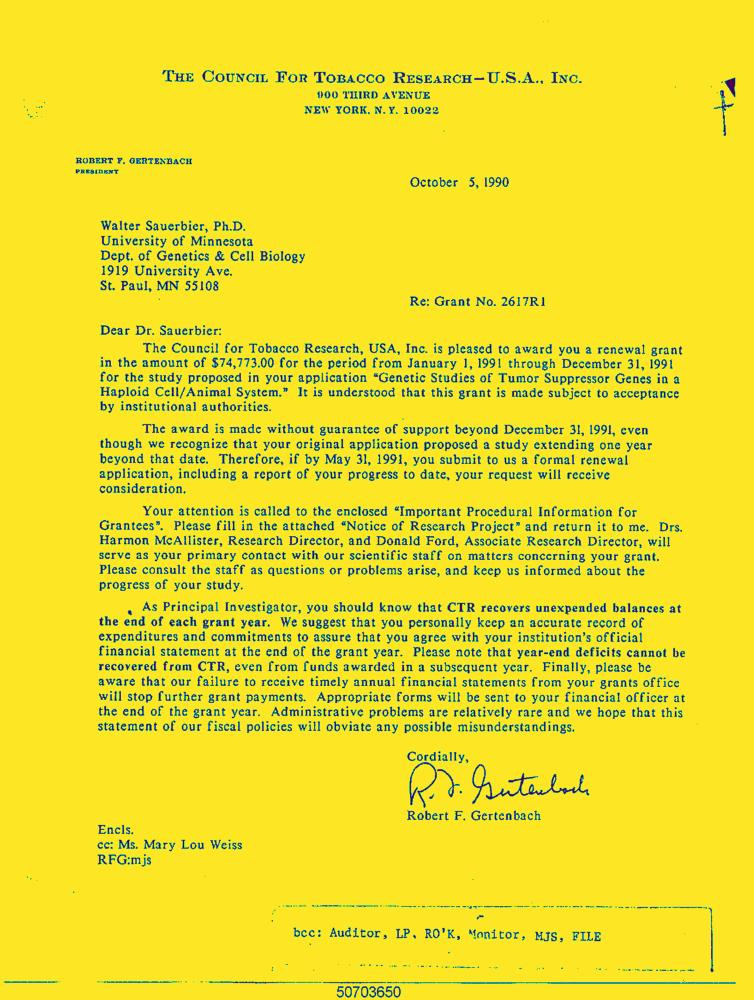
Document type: Letter-Doc